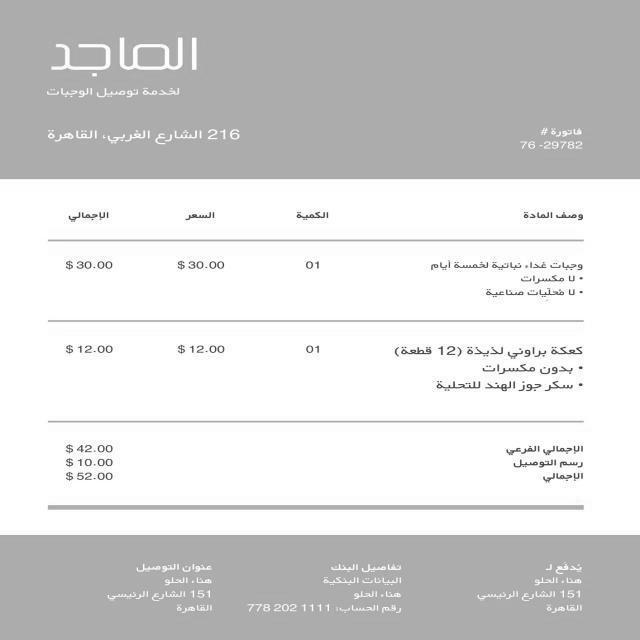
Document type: Invoice